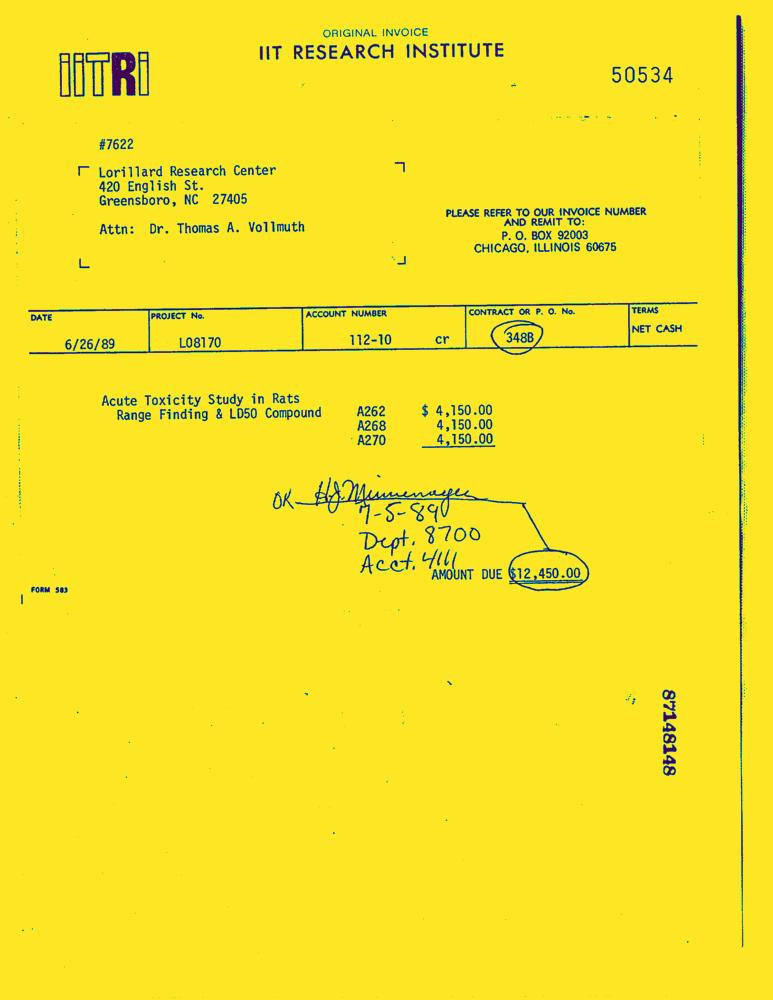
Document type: Invoice-Doc